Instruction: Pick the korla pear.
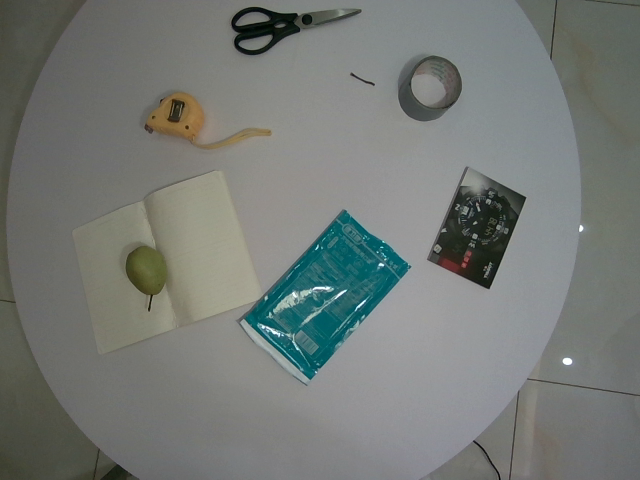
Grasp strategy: vertical